Question: How does the patient history play a role?
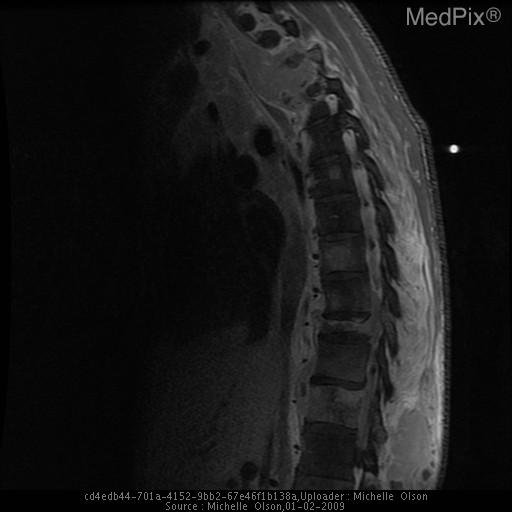
Answer: The patient's history of The patient is a 23 year old man who presented with four weeks of persistent mid back pain. He received pain medications with minimal relief. His pain gradually worsened over three months to involve his left leg and hip. The patient had associated fevers, weight loss, night sweats, fatigue, and intermittent abdominal pain. is key in understanding the case.